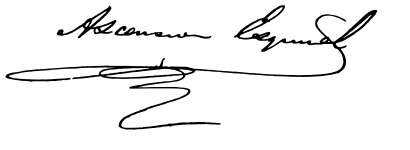
Signature of: ascensión esquivel ibarra